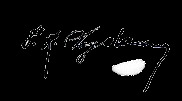
Signature of: refik saydam